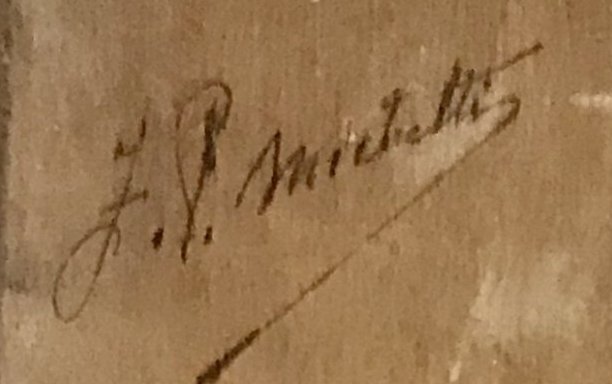
Signature of: francesco paolo michetti